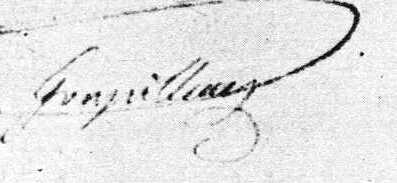
Signature of: philippe charles aimé goupilleau de montaigu